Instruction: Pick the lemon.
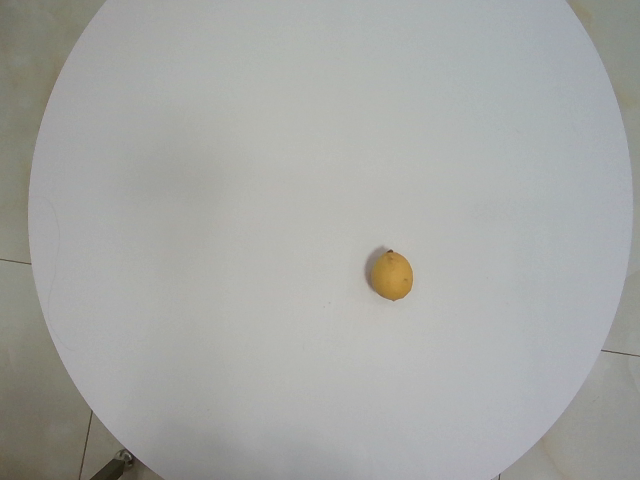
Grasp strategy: vertical